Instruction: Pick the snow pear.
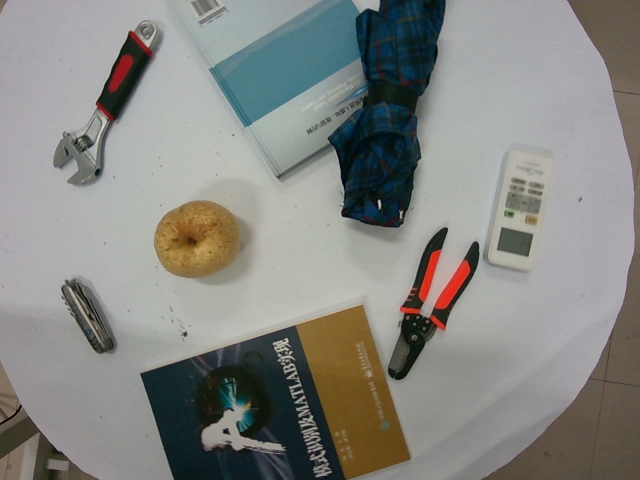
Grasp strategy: vertical